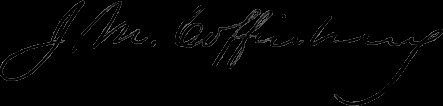
Signature of: james m coffinberry